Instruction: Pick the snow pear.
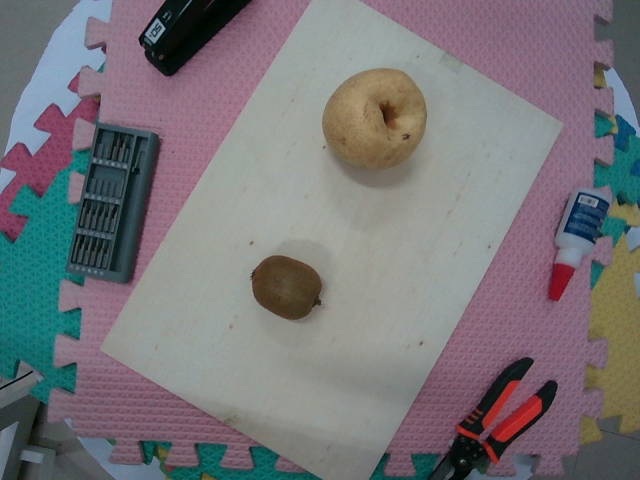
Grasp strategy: vertical